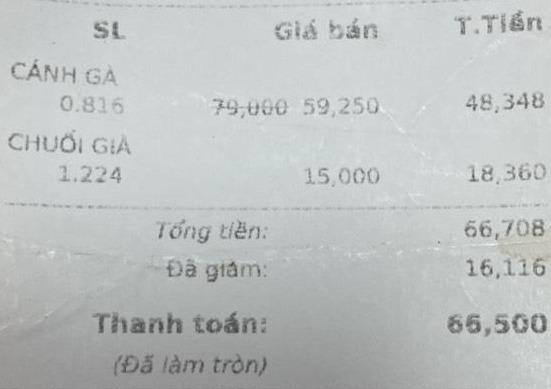
<table>
  <tr>
    <th></th>
    <th>SL</th>
    <th>Giá bán</th>
    <th>T.Tiền</th>
  </tr>
  <tr>
    <td>CÁNH GÀ</td>
    <td>0.816</td>
    <td>79,000 59,250</td>
    <td>48,348</td>
  </tr>
  <tr>
    <td>CHUỔI GÀ</td>
    <td>1.224</td>
    <td>15,000</td>
    <td>18,360</td>
  </tr>
</table>

Tổng tiền: 66,708
Đã giảm: 16,116
Thanh toán: 66,500
(Đã làm tròn)